Question: What might the diagnosis be?
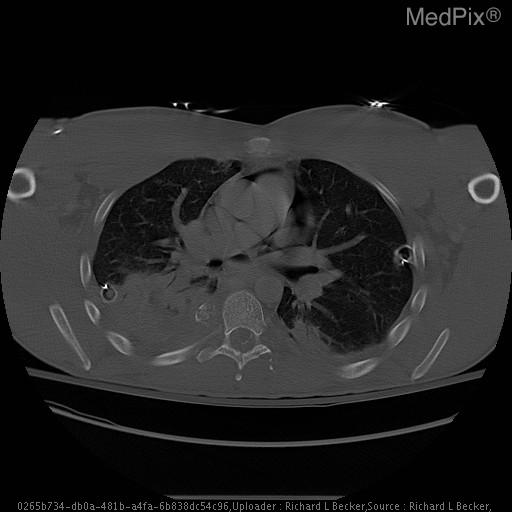
Answer: The possible diagnosis includes •  Pneumopericardium
•  Pneumomediastinum
•  Pneumothorax.